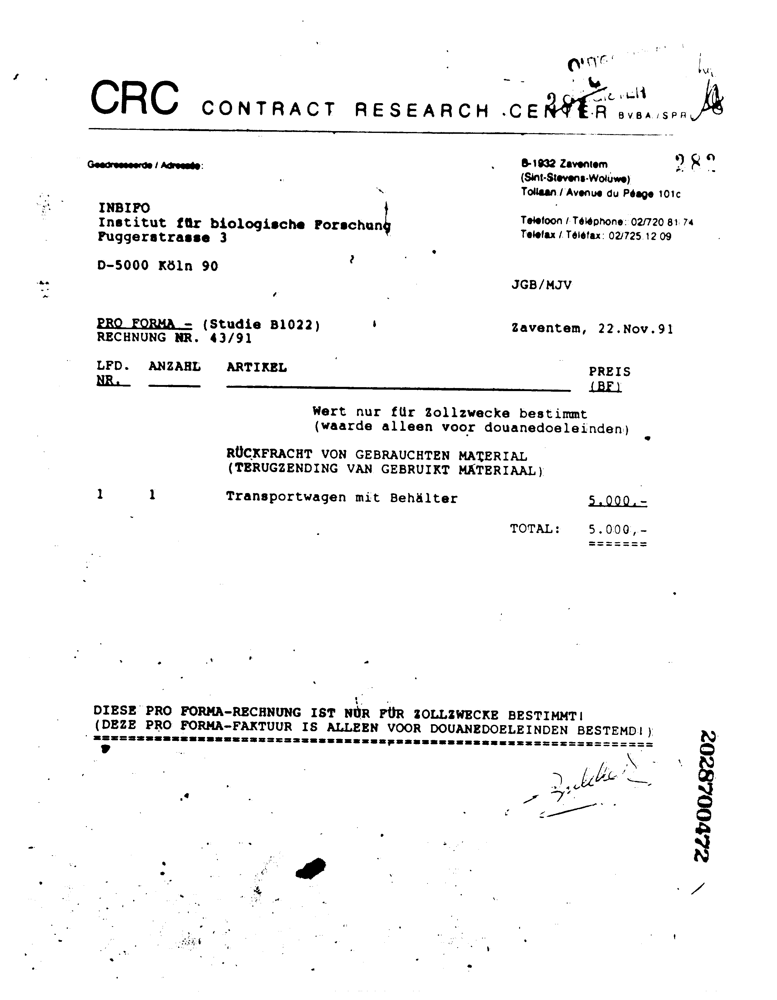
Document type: Invoice